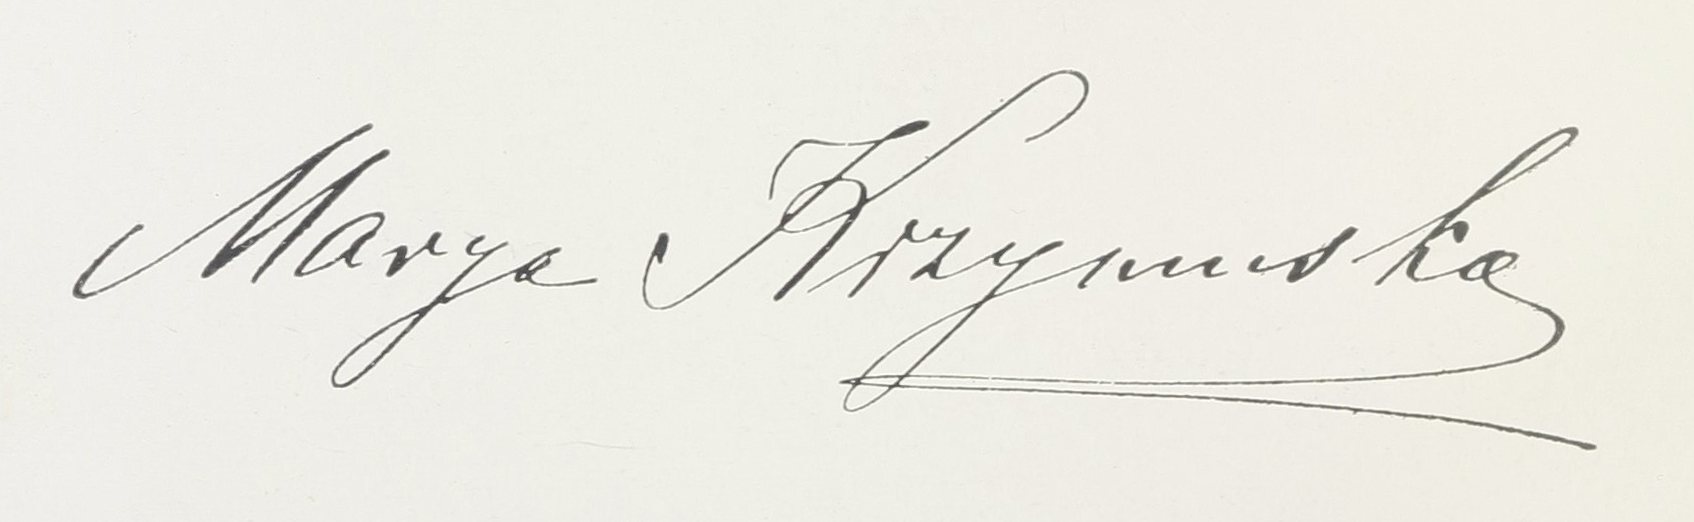
Signature of: maria krzymuska